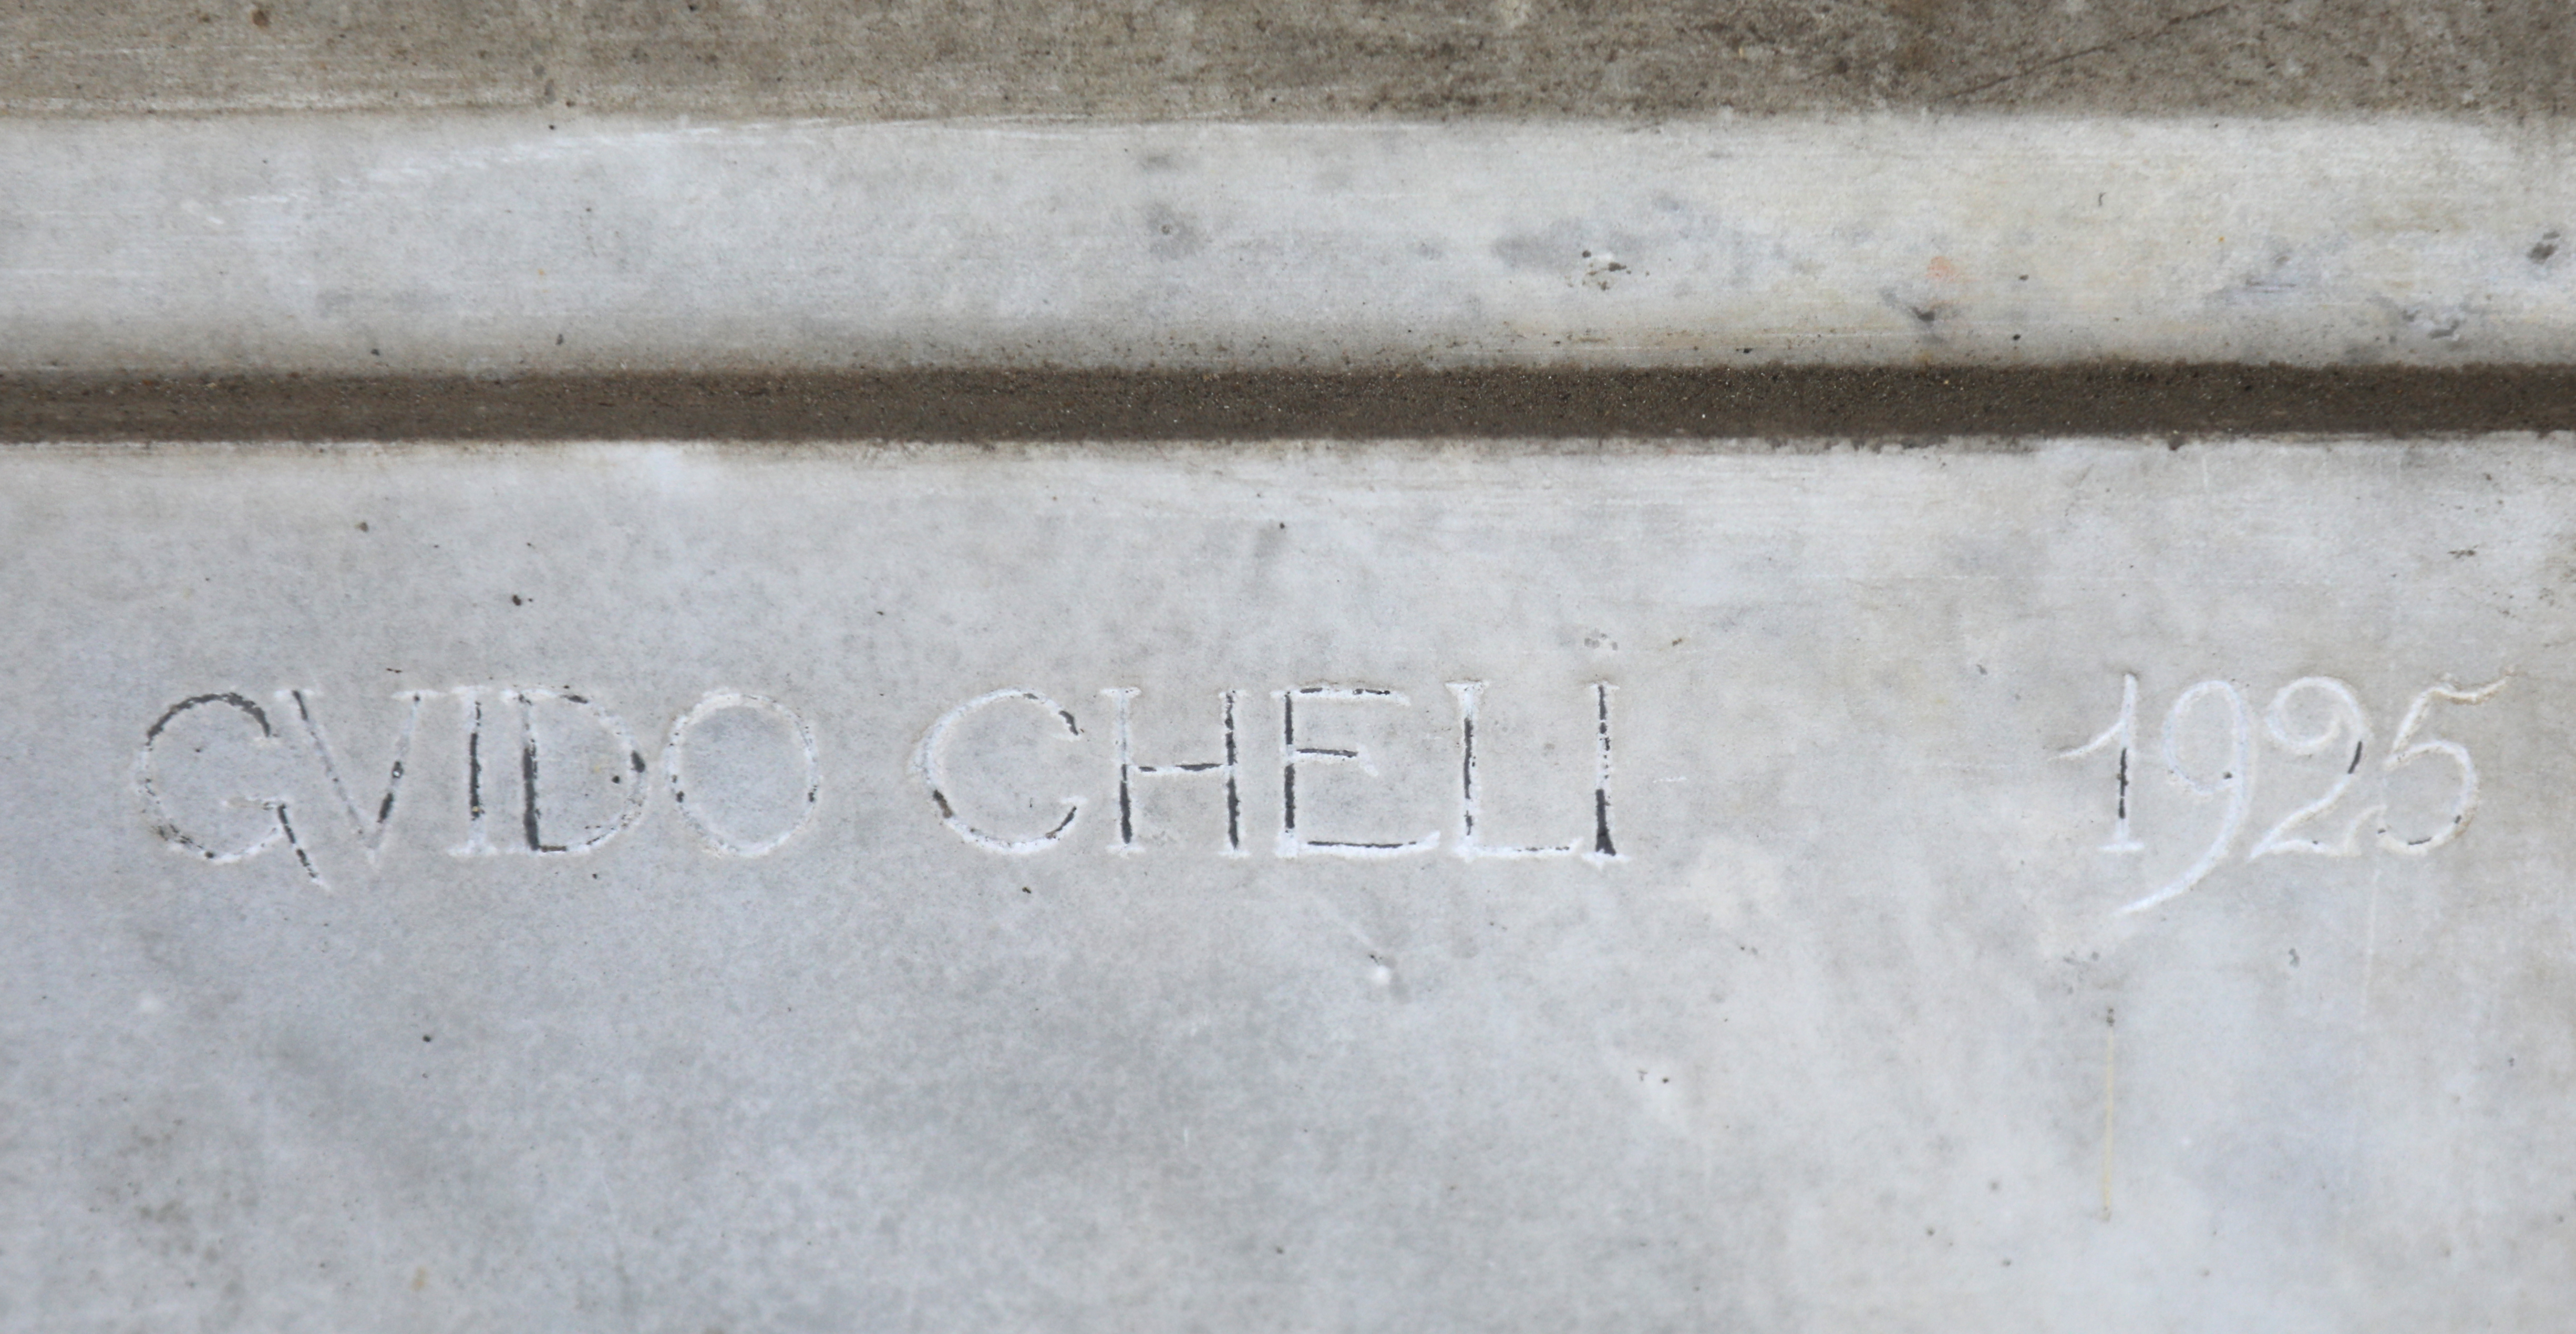
Signature of: guido cheli